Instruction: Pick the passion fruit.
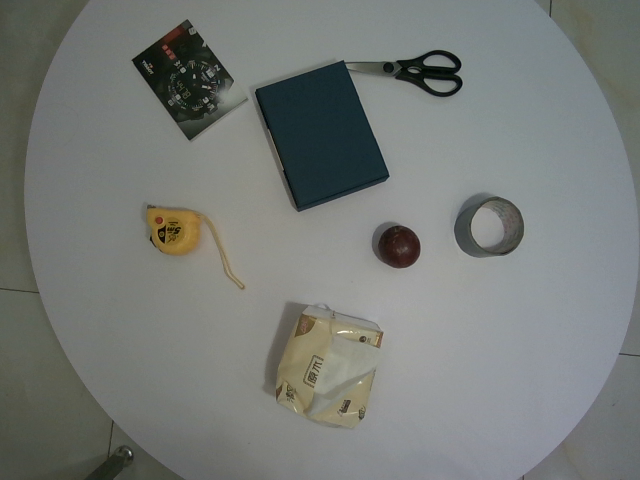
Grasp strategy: vertical